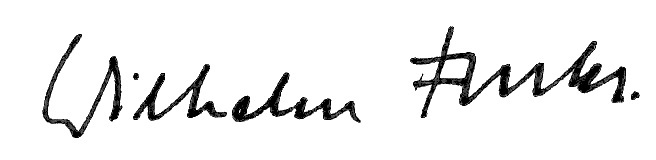
Signature of: wilhelm fucks